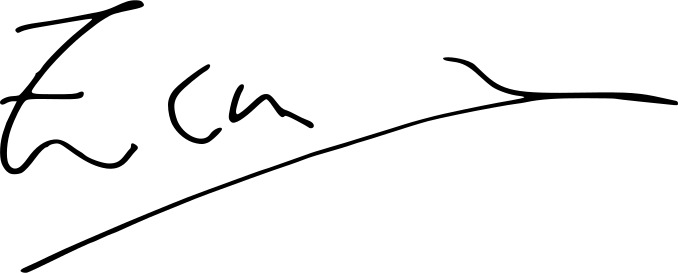
Signature of: ernesto zedillo